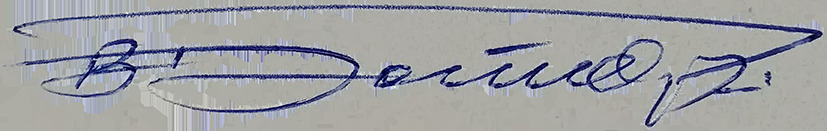
Signature of: viktor boiko